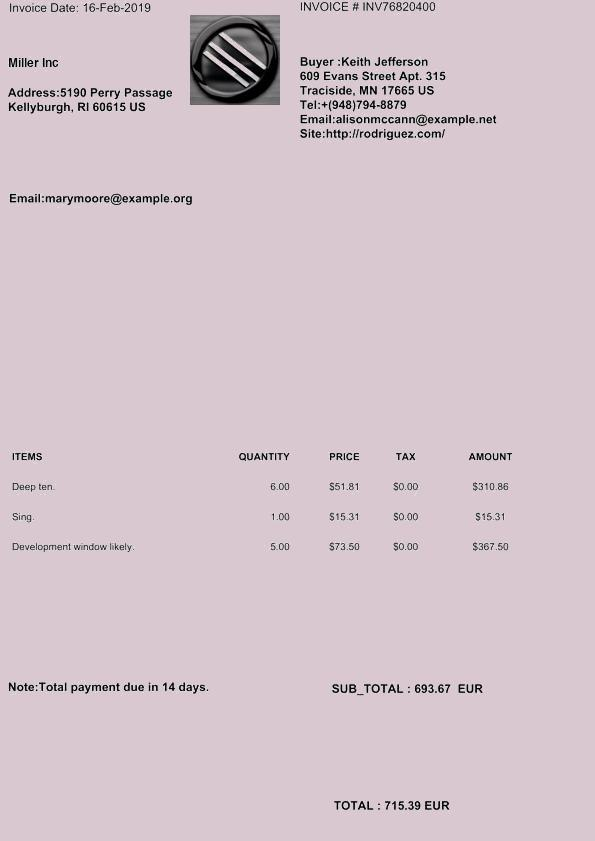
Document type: Invoice